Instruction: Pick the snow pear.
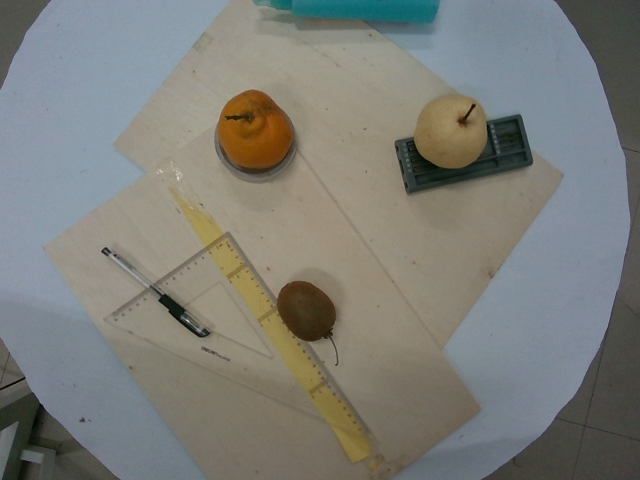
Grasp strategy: vertical